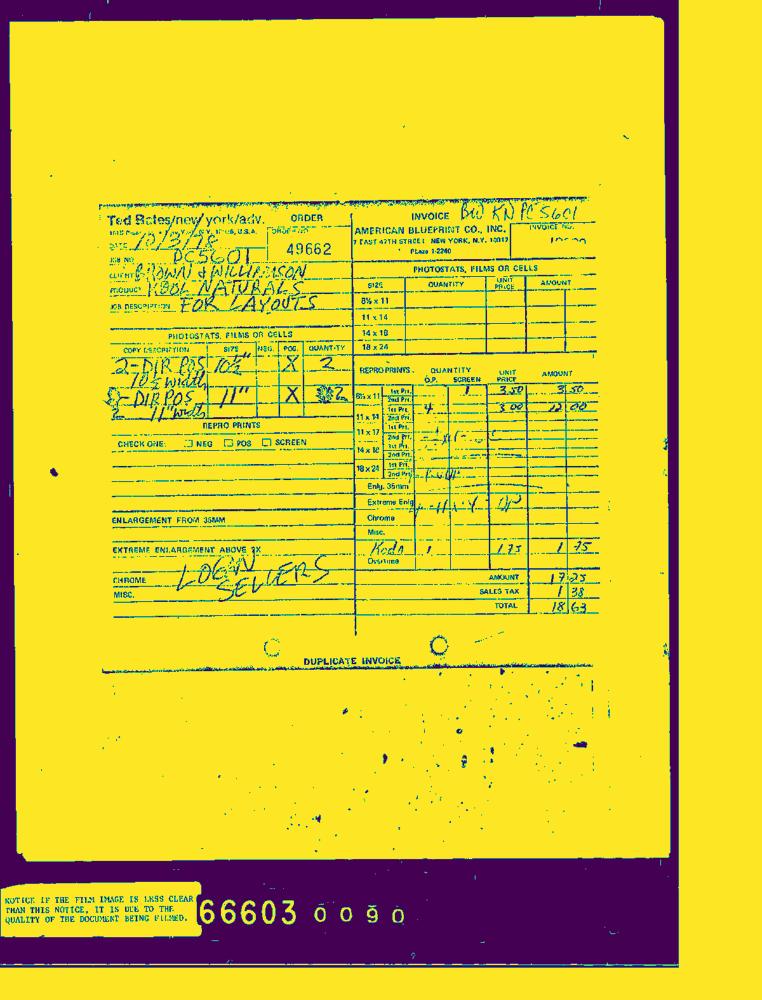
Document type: Invoice-Doc